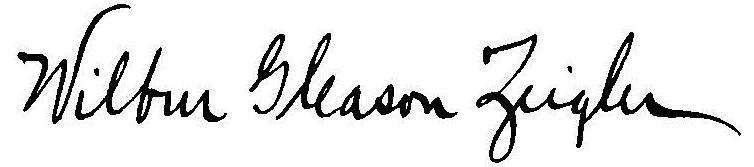
Signature of: wilbur g zeigler